Patient: Male, age 75
A 75 years old man, smoker, with a past history of a hepatic transplantation 13 years earlier for a hepatocellular carcinoma, was admitted to hospital with hemoptysis and dyspnea. He performed a chest CT scan, showing a solid lesion in the apical segment of right lower lobe with multiple confluent mediastinal adenopathies and right paratracheal lymphadenopathy (Fig. 1).
We practiced a videobronchoscopy that showed two small sessile lesions approximately 4.5 cm far from the carina on the right lateral wall of the trachea, which were removed with biopsy forceps. EBUS-TBNA was performed on the right paratracheal lymph node. The pathological findings were suggestive for hepatocarcinoma metastases and the patient was underwent chemotherapy.
After six months, the patient returned to the emergency room for wheezing and acute respiratory failure. Chest x-ray and CT scan showed deterioration of the radiological picture with stenosis of the tracheal lumen (Fig. 2).
The patient made videobronchoscopy that showed a vegetative neoformation which obstructed the tracheal lumen about 6.5 cm far from the true vocal cords (Fig. 3). The patient was intubated with a rigid bronchoscope Storz n 14 and we used laser photocoagulation to devascularize the lesion that was subsequently removed with a debulking maneuver, recanalizing the trachea (Fig. 4). The anatomopathological findings confirmed the previous diagnosis of hepatocarcinoma metastases (Fig. 5).
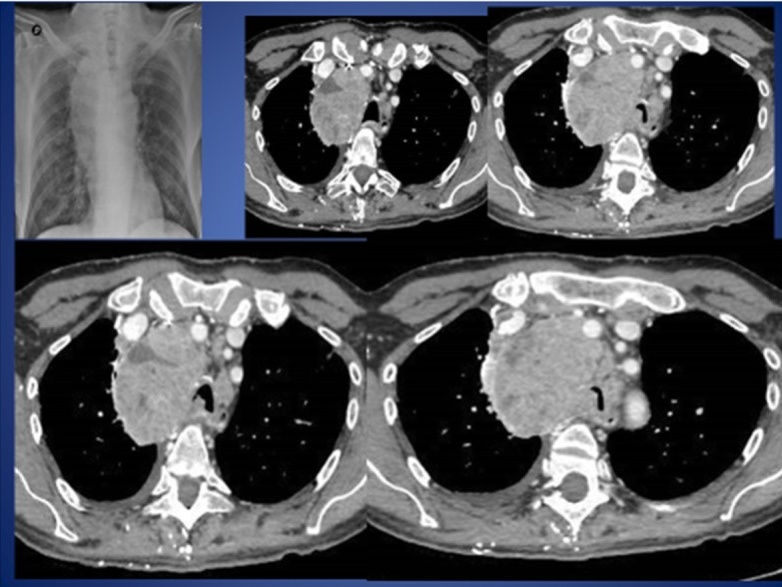
Image caption: Chest radiography and Computed Tomography (CT) showed a solid neoplastic lesion in the apical segment of the right lower lobe and significant stenosis of the tracheal lumen.